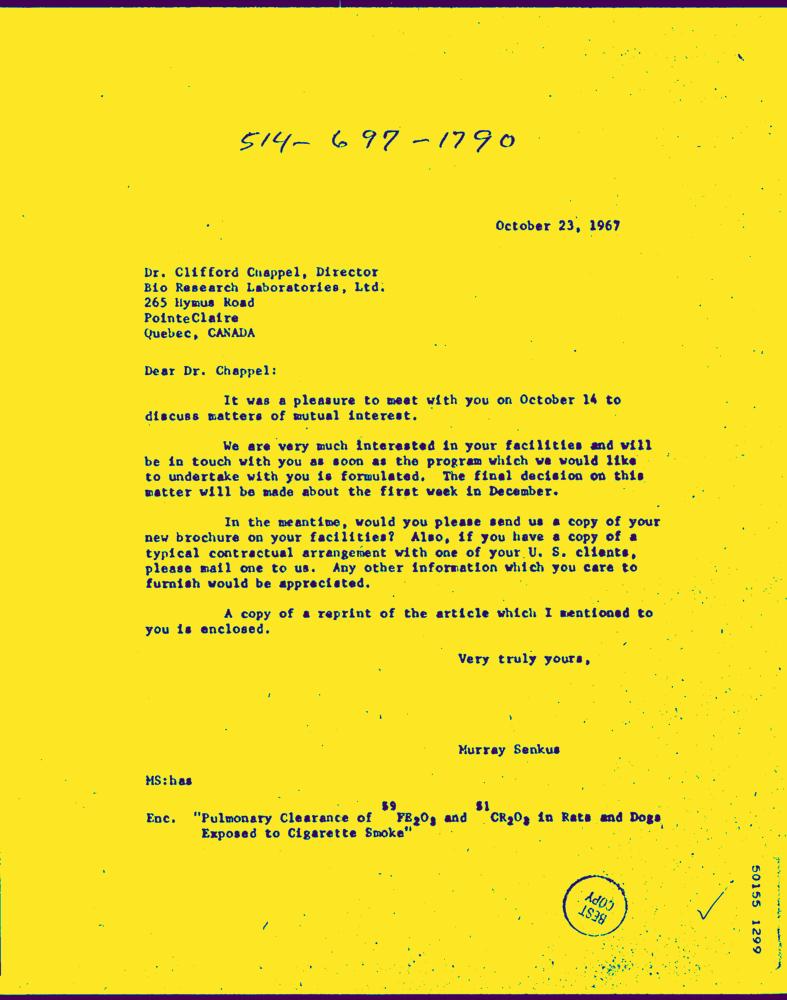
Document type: Letter-Doc